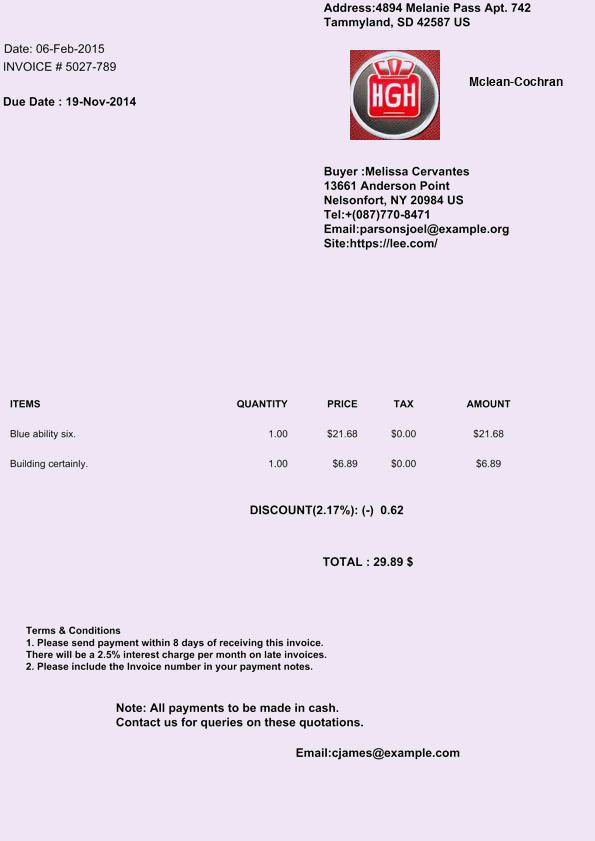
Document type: Invoice